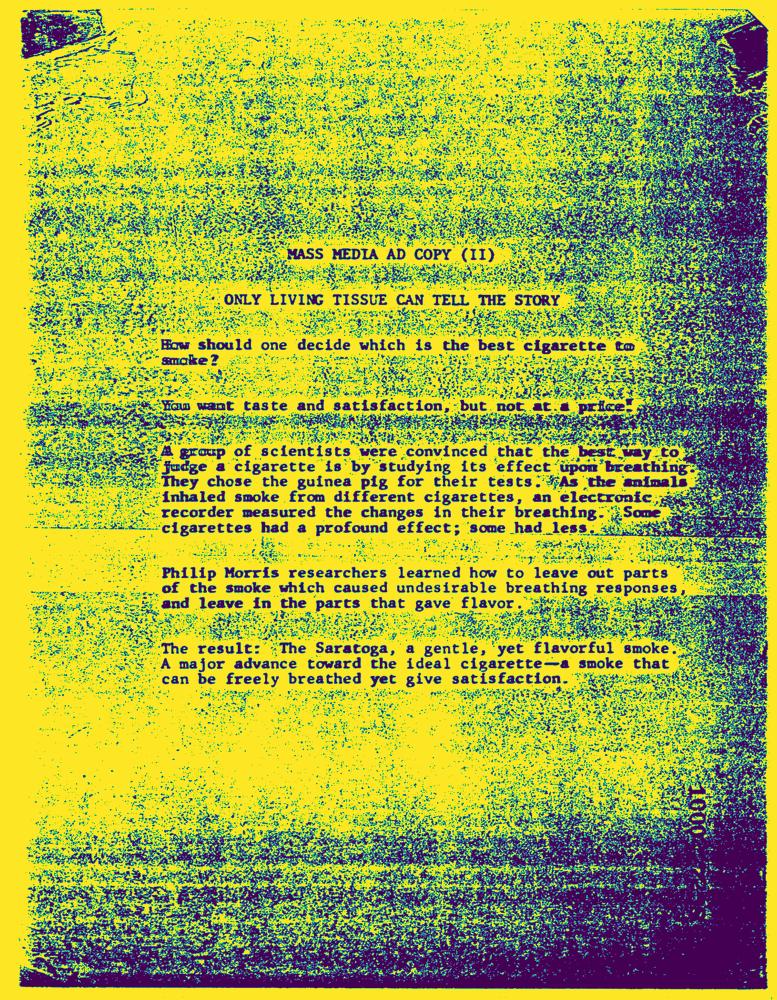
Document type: AD